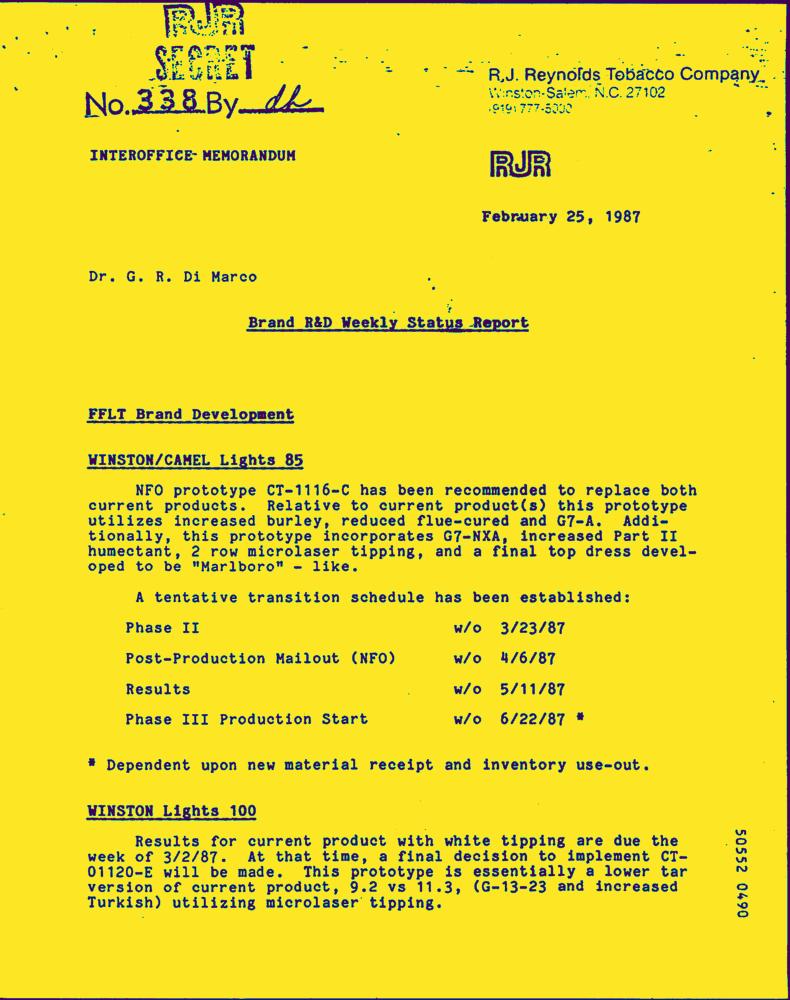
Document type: Letter-Doc